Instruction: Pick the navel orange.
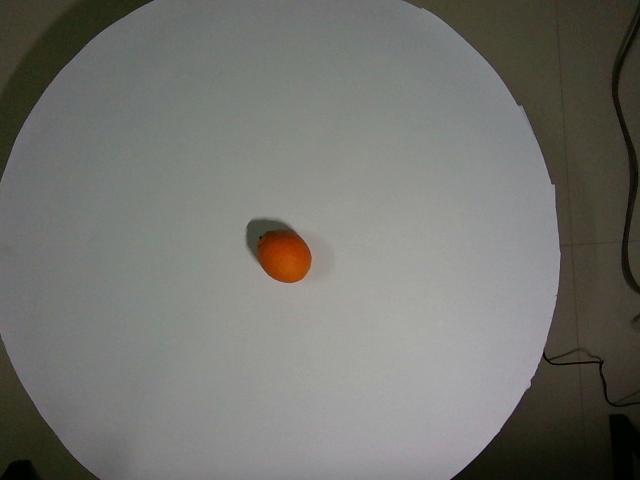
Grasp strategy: vertical